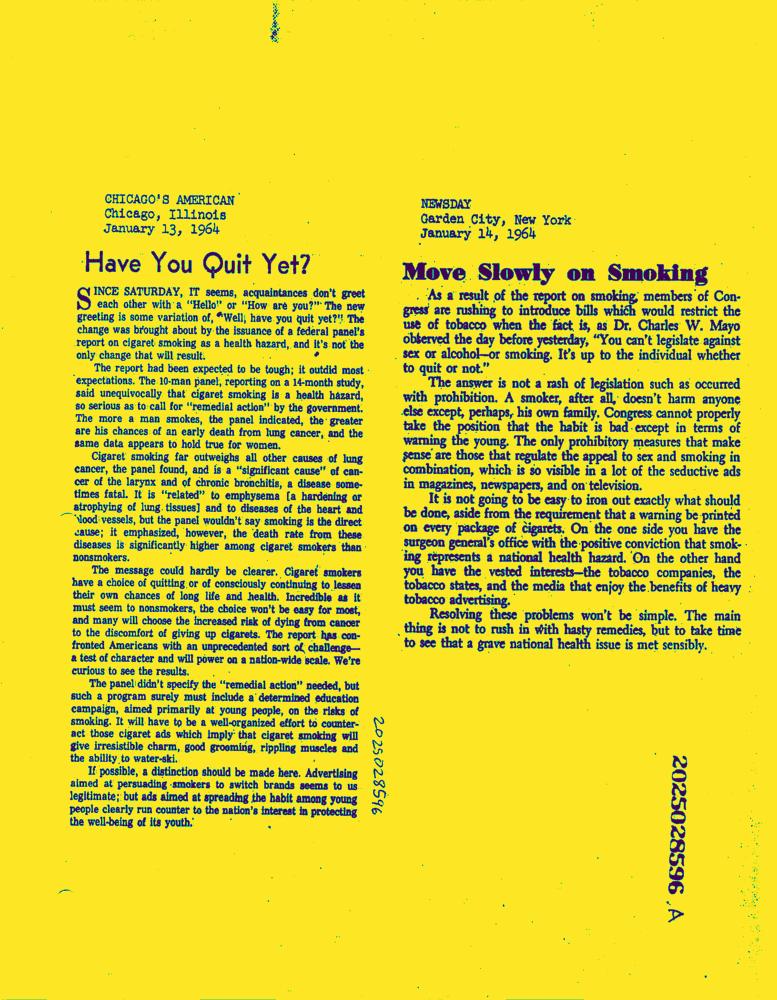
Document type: News-Article